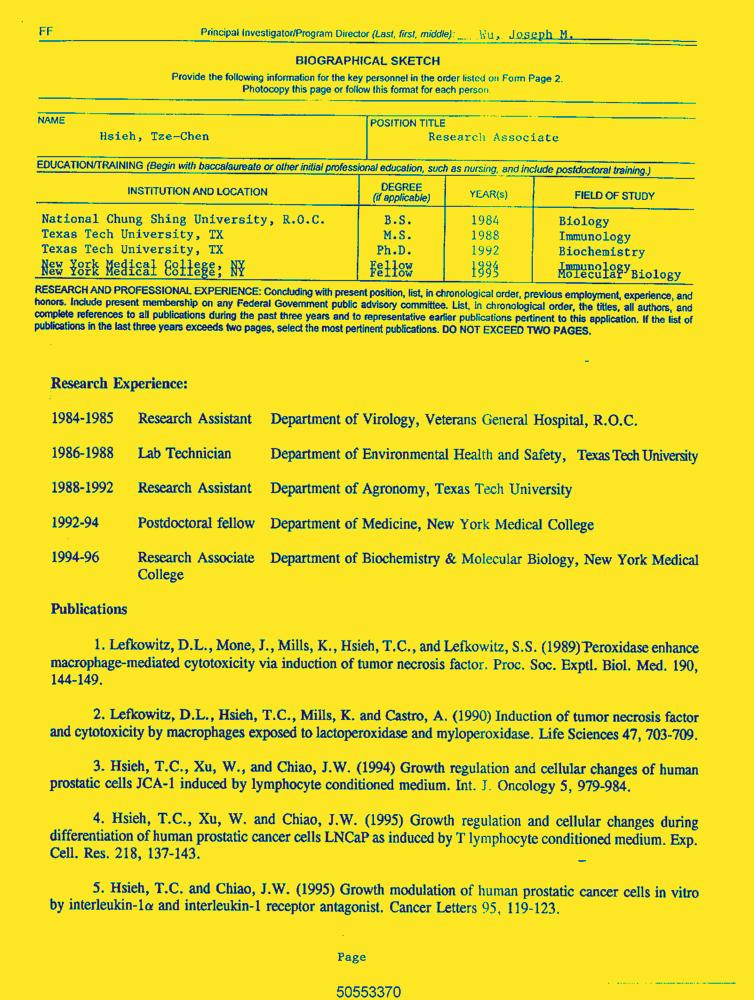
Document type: Resume-Doc